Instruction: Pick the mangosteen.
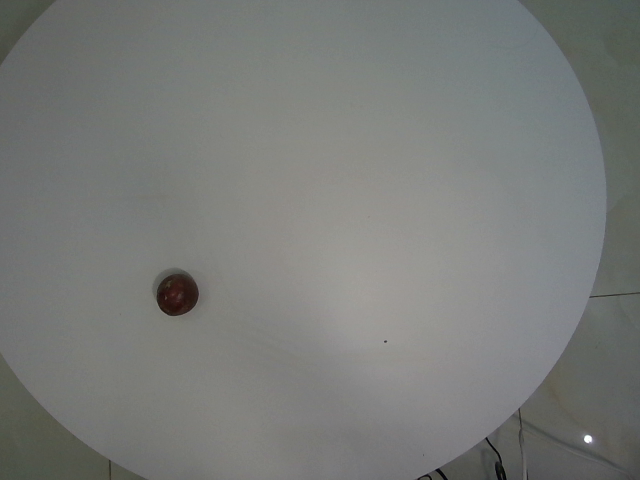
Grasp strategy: vertical